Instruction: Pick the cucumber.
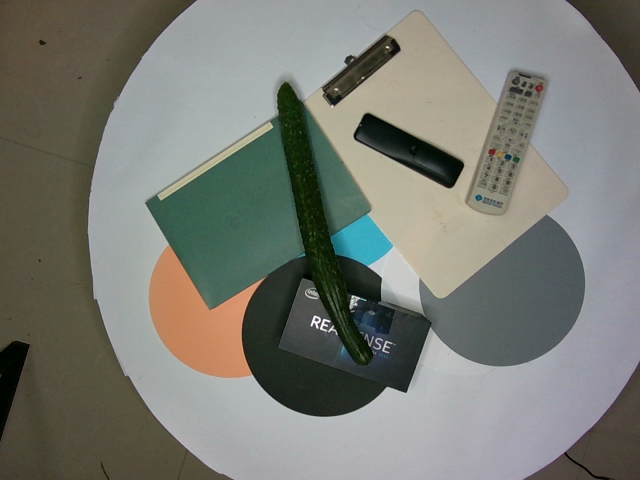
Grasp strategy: vertical